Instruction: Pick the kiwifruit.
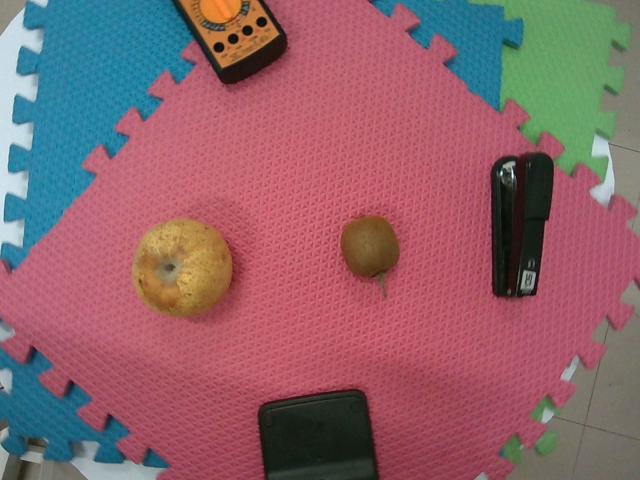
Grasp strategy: vertical